Question: What appears to be the issue?
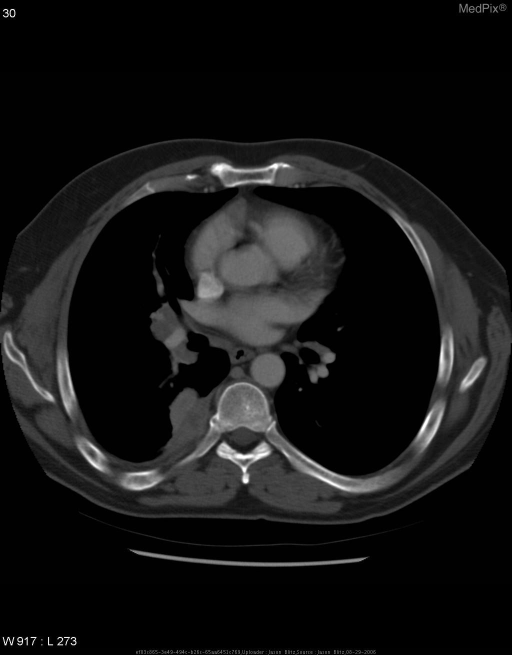
Answer: The findings suggest Chest and abdominal CT on 13 April 2006 revealed the following in comparison with an August 2004 chest and abdominal CT:
  •  Progression of right hilar adenopathy and enlargement of the pleural-based soft tissue mass along the posteromedial aspect of the right lower lobe.
  •  Pulmonary parenchyma demonstrates enlargement of multiple
right lower lobe pulmonary nodules.
  •   The pancreas, spleen, adrenal glands, and kidneys are normal.
  •   Soft tissue in the bilateral gluteal regions are normal.

Chest and abdomal CT on 16 August 2006 after 4 months of chemotherapy and radiation revealed the following in comparison with the 13 April 2006 study:
  •   Subcarinal lymphadenopathy is demonstrated and increased from previous study.
  •   Associated rib destruction is demonstrated.
  •   Associated endobronchial narrowing is demonstrated extending to the right lower lobe.
  •   No pulmonary nodules are seen in the left lung.
  •   Interval development of bilateral adrenal masses.
  •   Soft tissue masses are demonstrated within the mesentery.
  •   Interval development of right gluteal mass. 13 April 06 Chest CT demonstrating normal right pulmonary arterial flow.. The patient might have a history of Chief complaint:

47 y/o male presented in Nov 2005 with pain in right anterior thigh.  X-ray revealed a mass in the femur and adjacent soft tissue.  Partial surgical resection of mass revealed adenocarcinoma.  Subsequent PET scan indicated increased uptake at several locations in the right lung.

Patient had a history of pulmonary nodules dating to 2003/2004.  However a PET conducted in August of 2004 was negative except for minimal uptake in one pulmonary nodule.  Serial X-rays showed no changes in these nodules through mid 2005.

Patient was diagnosed with metastatic adenocarcinoma of the right lung and referred to oncology for radiation and chemotherapy.

PMX:
  •  Nephrolithiasis
  •  Hyperlipidemia

PSHX:
  •  Right neck lymph node resection (benign) at 22 yo
  •  Cholestectomy in 2004

SocHx:
  •  >1PPD for 20 years
  •  No ETOH

FMHX:
  •  Sister (smoker) died of lung cancer in 1979
  •  Sister (non-smoker) died of lunger cancer at 40 yo
  •  Sister (non-smoker) died of lung cancer at 62 yo
  •  Brother (smoker) diagnosed with head and neck cancer 2006

Meds:
  •  Percocet

Allergies:
  •  Aspirin - upset stomach.